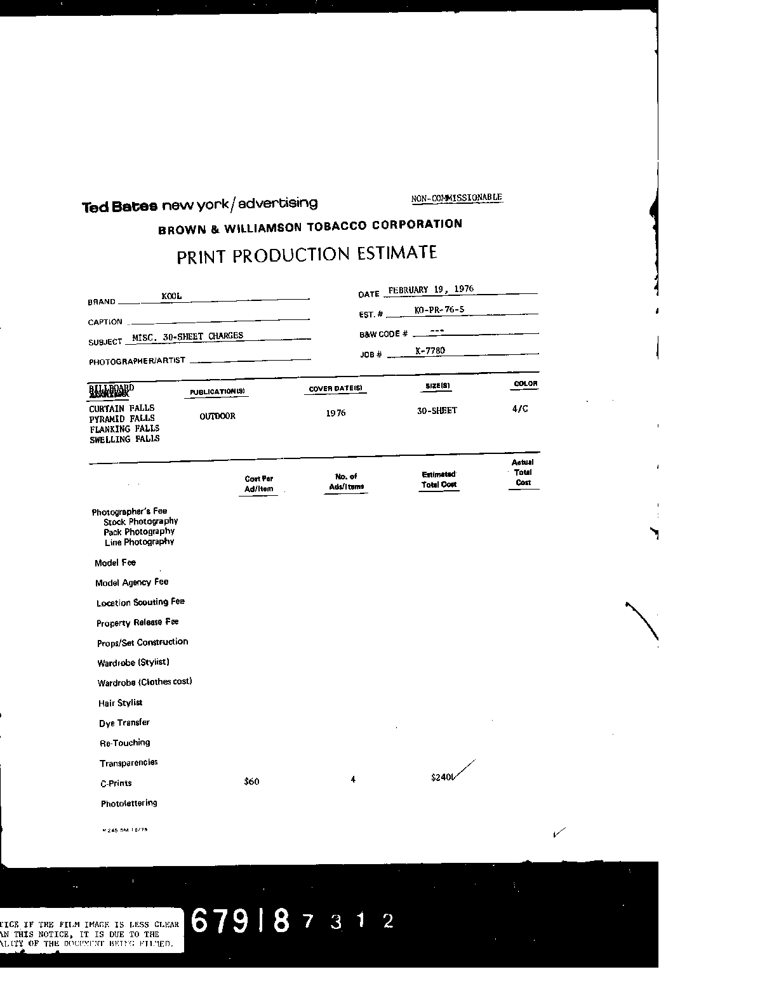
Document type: Invoice